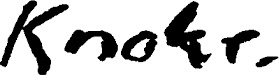
Signature of: albert knoke